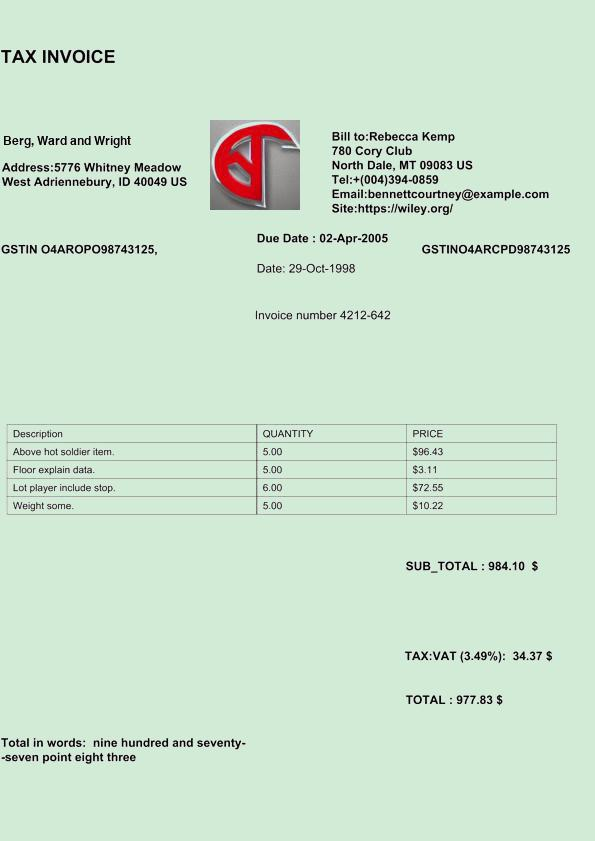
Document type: Invoice